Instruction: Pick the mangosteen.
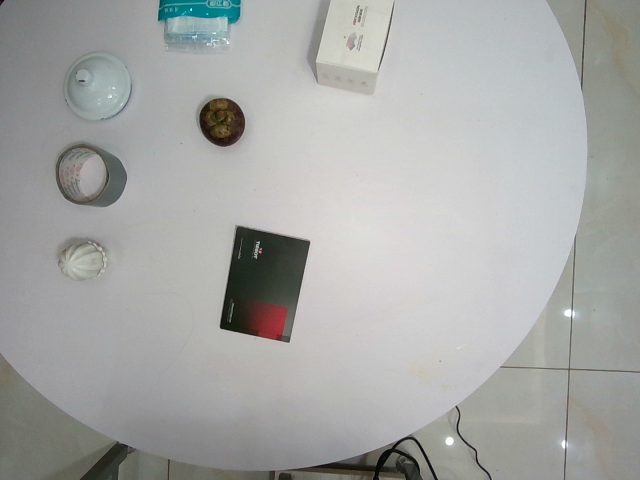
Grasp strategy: vertical